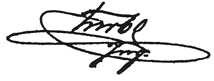
Signature of: josef turba